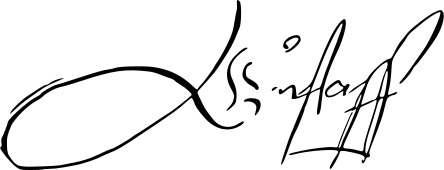
Signature of: gustav i of sweden